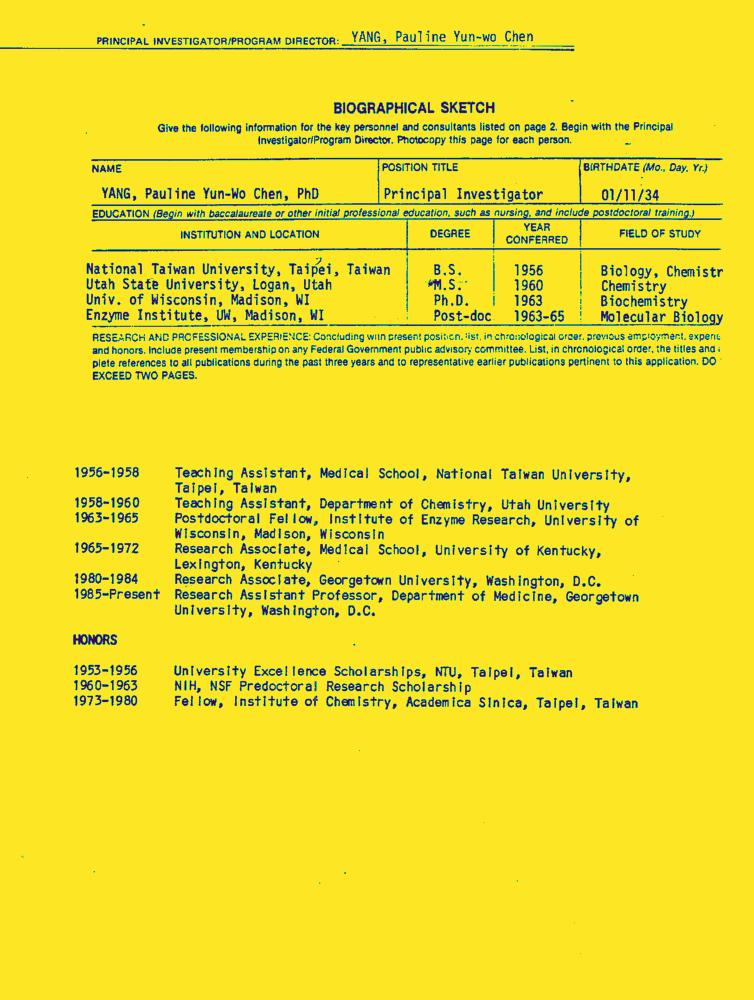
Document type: Resume-Doc